Question: What is the potential diagnosis?
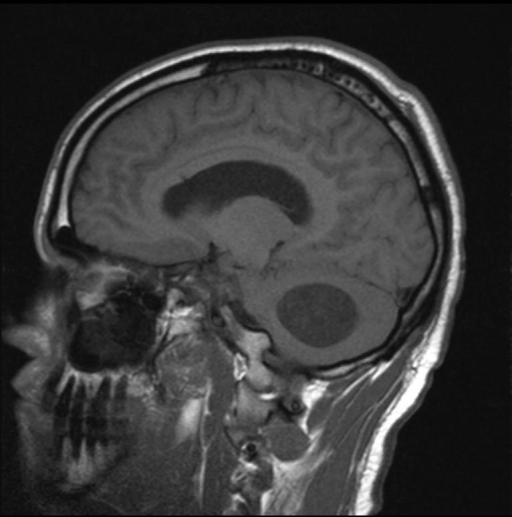
Answer: The possible diagnosis includes DDx for cyst with mural nodule:
Hemangioblastoma (cerebellar hemisphere)
Juvenile Pilocytic astrocytoma (pediatric)
Pilocystic Xanthoastrocytoma.